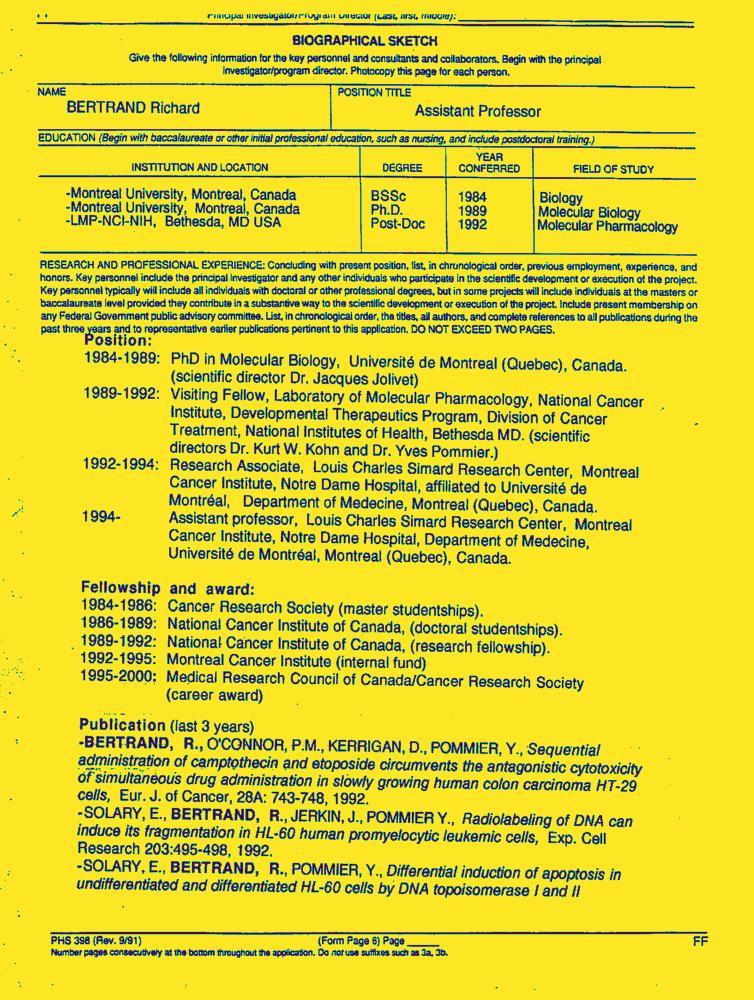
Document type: Resume-Doc